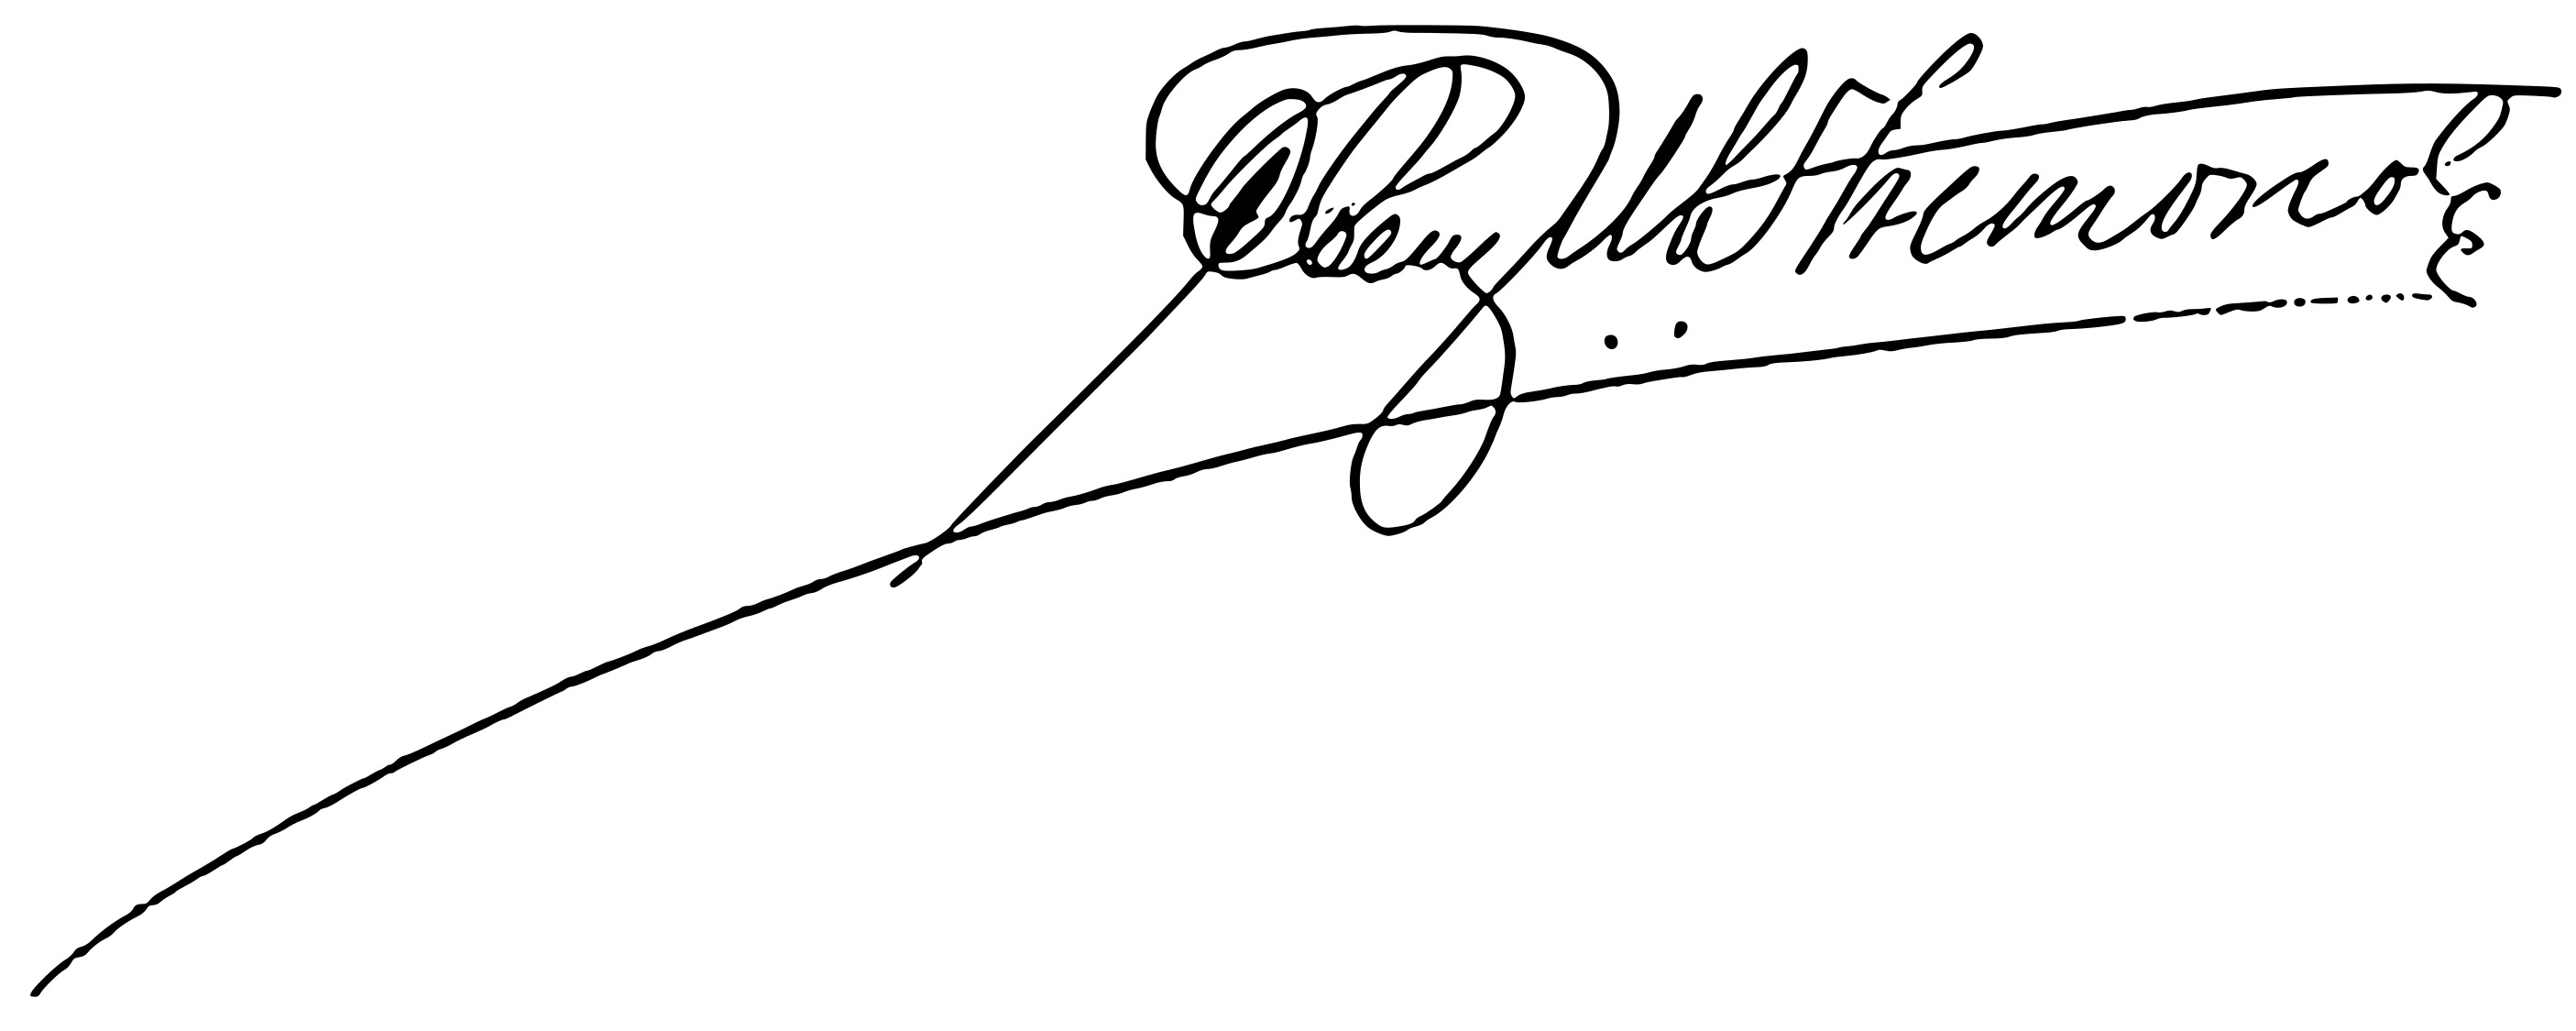
Signature of: ivan antonov